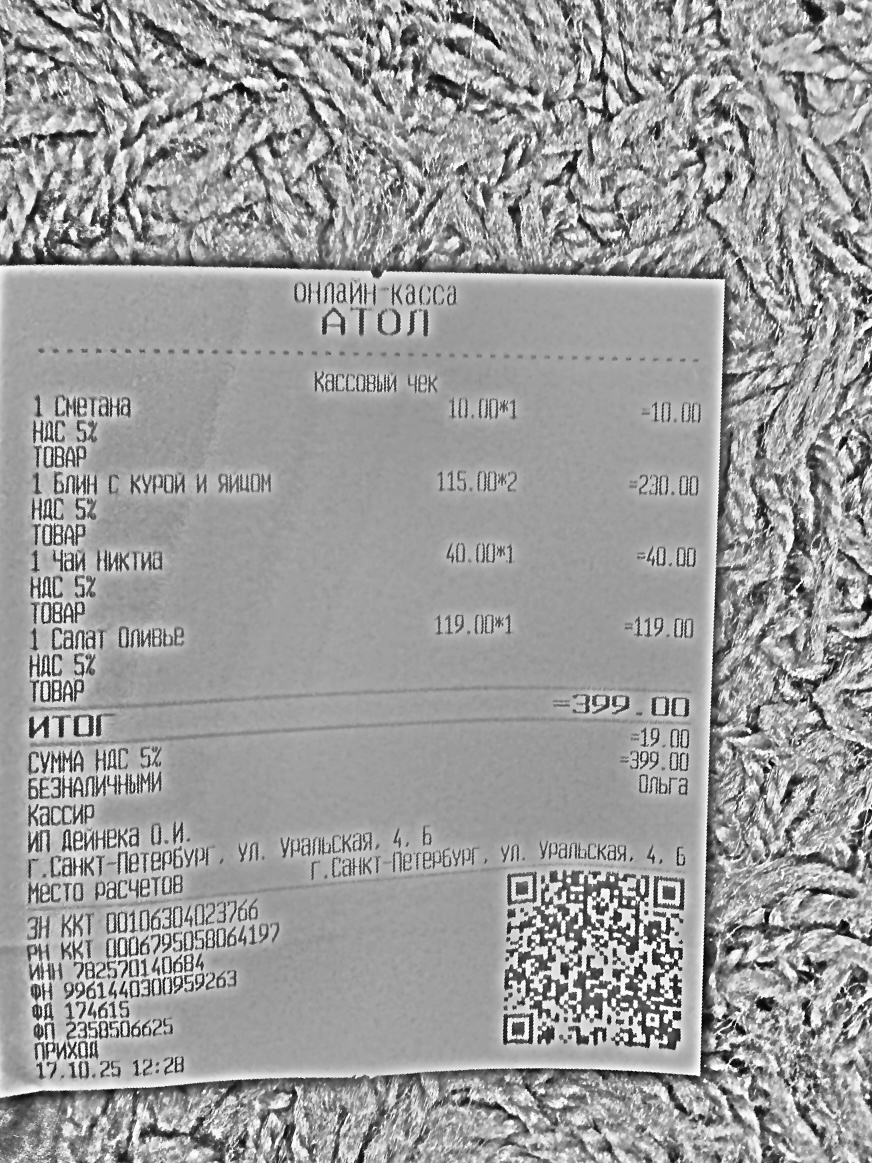
Продавец: ИП Дейнека О.И.
ИНН: 782570140684
Дата: 17.10.25
Товары: 1 Cметана; 1 Блин с курой и яйцом; 1 Чай Никтиа; 1 Салат Оливье
Количество: 1; 2; 1; 1
Цена: 10.00; 115.00; 40.00; 119.00
Сумма: 10.00; 230.00; 40.00; 119.00
Итого: 399.00